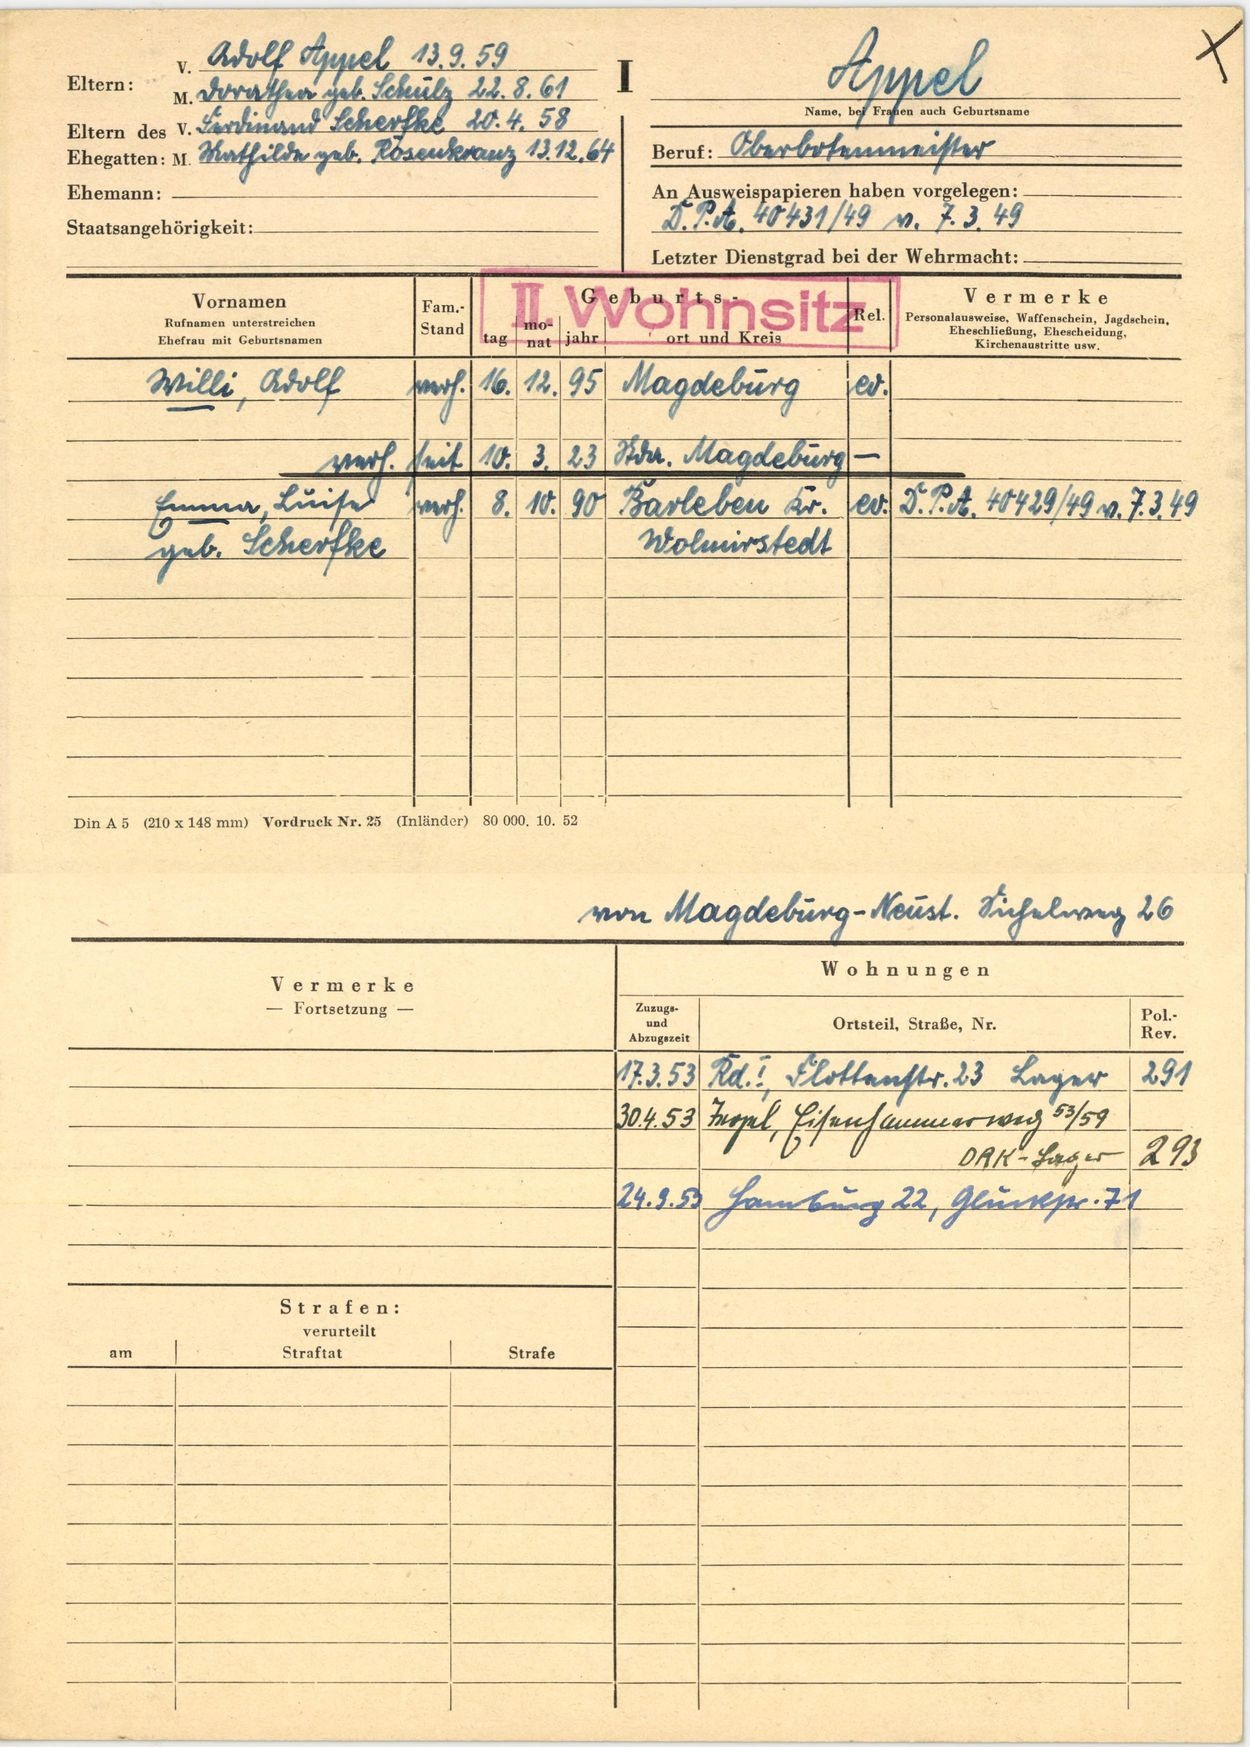
Appel